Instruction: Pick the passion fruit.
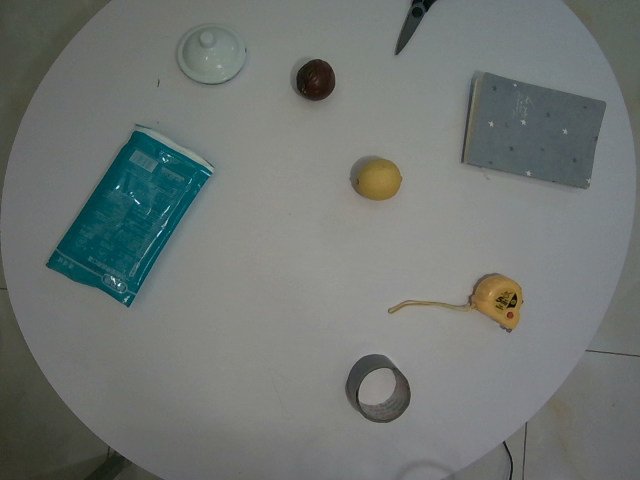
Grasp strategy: vertical